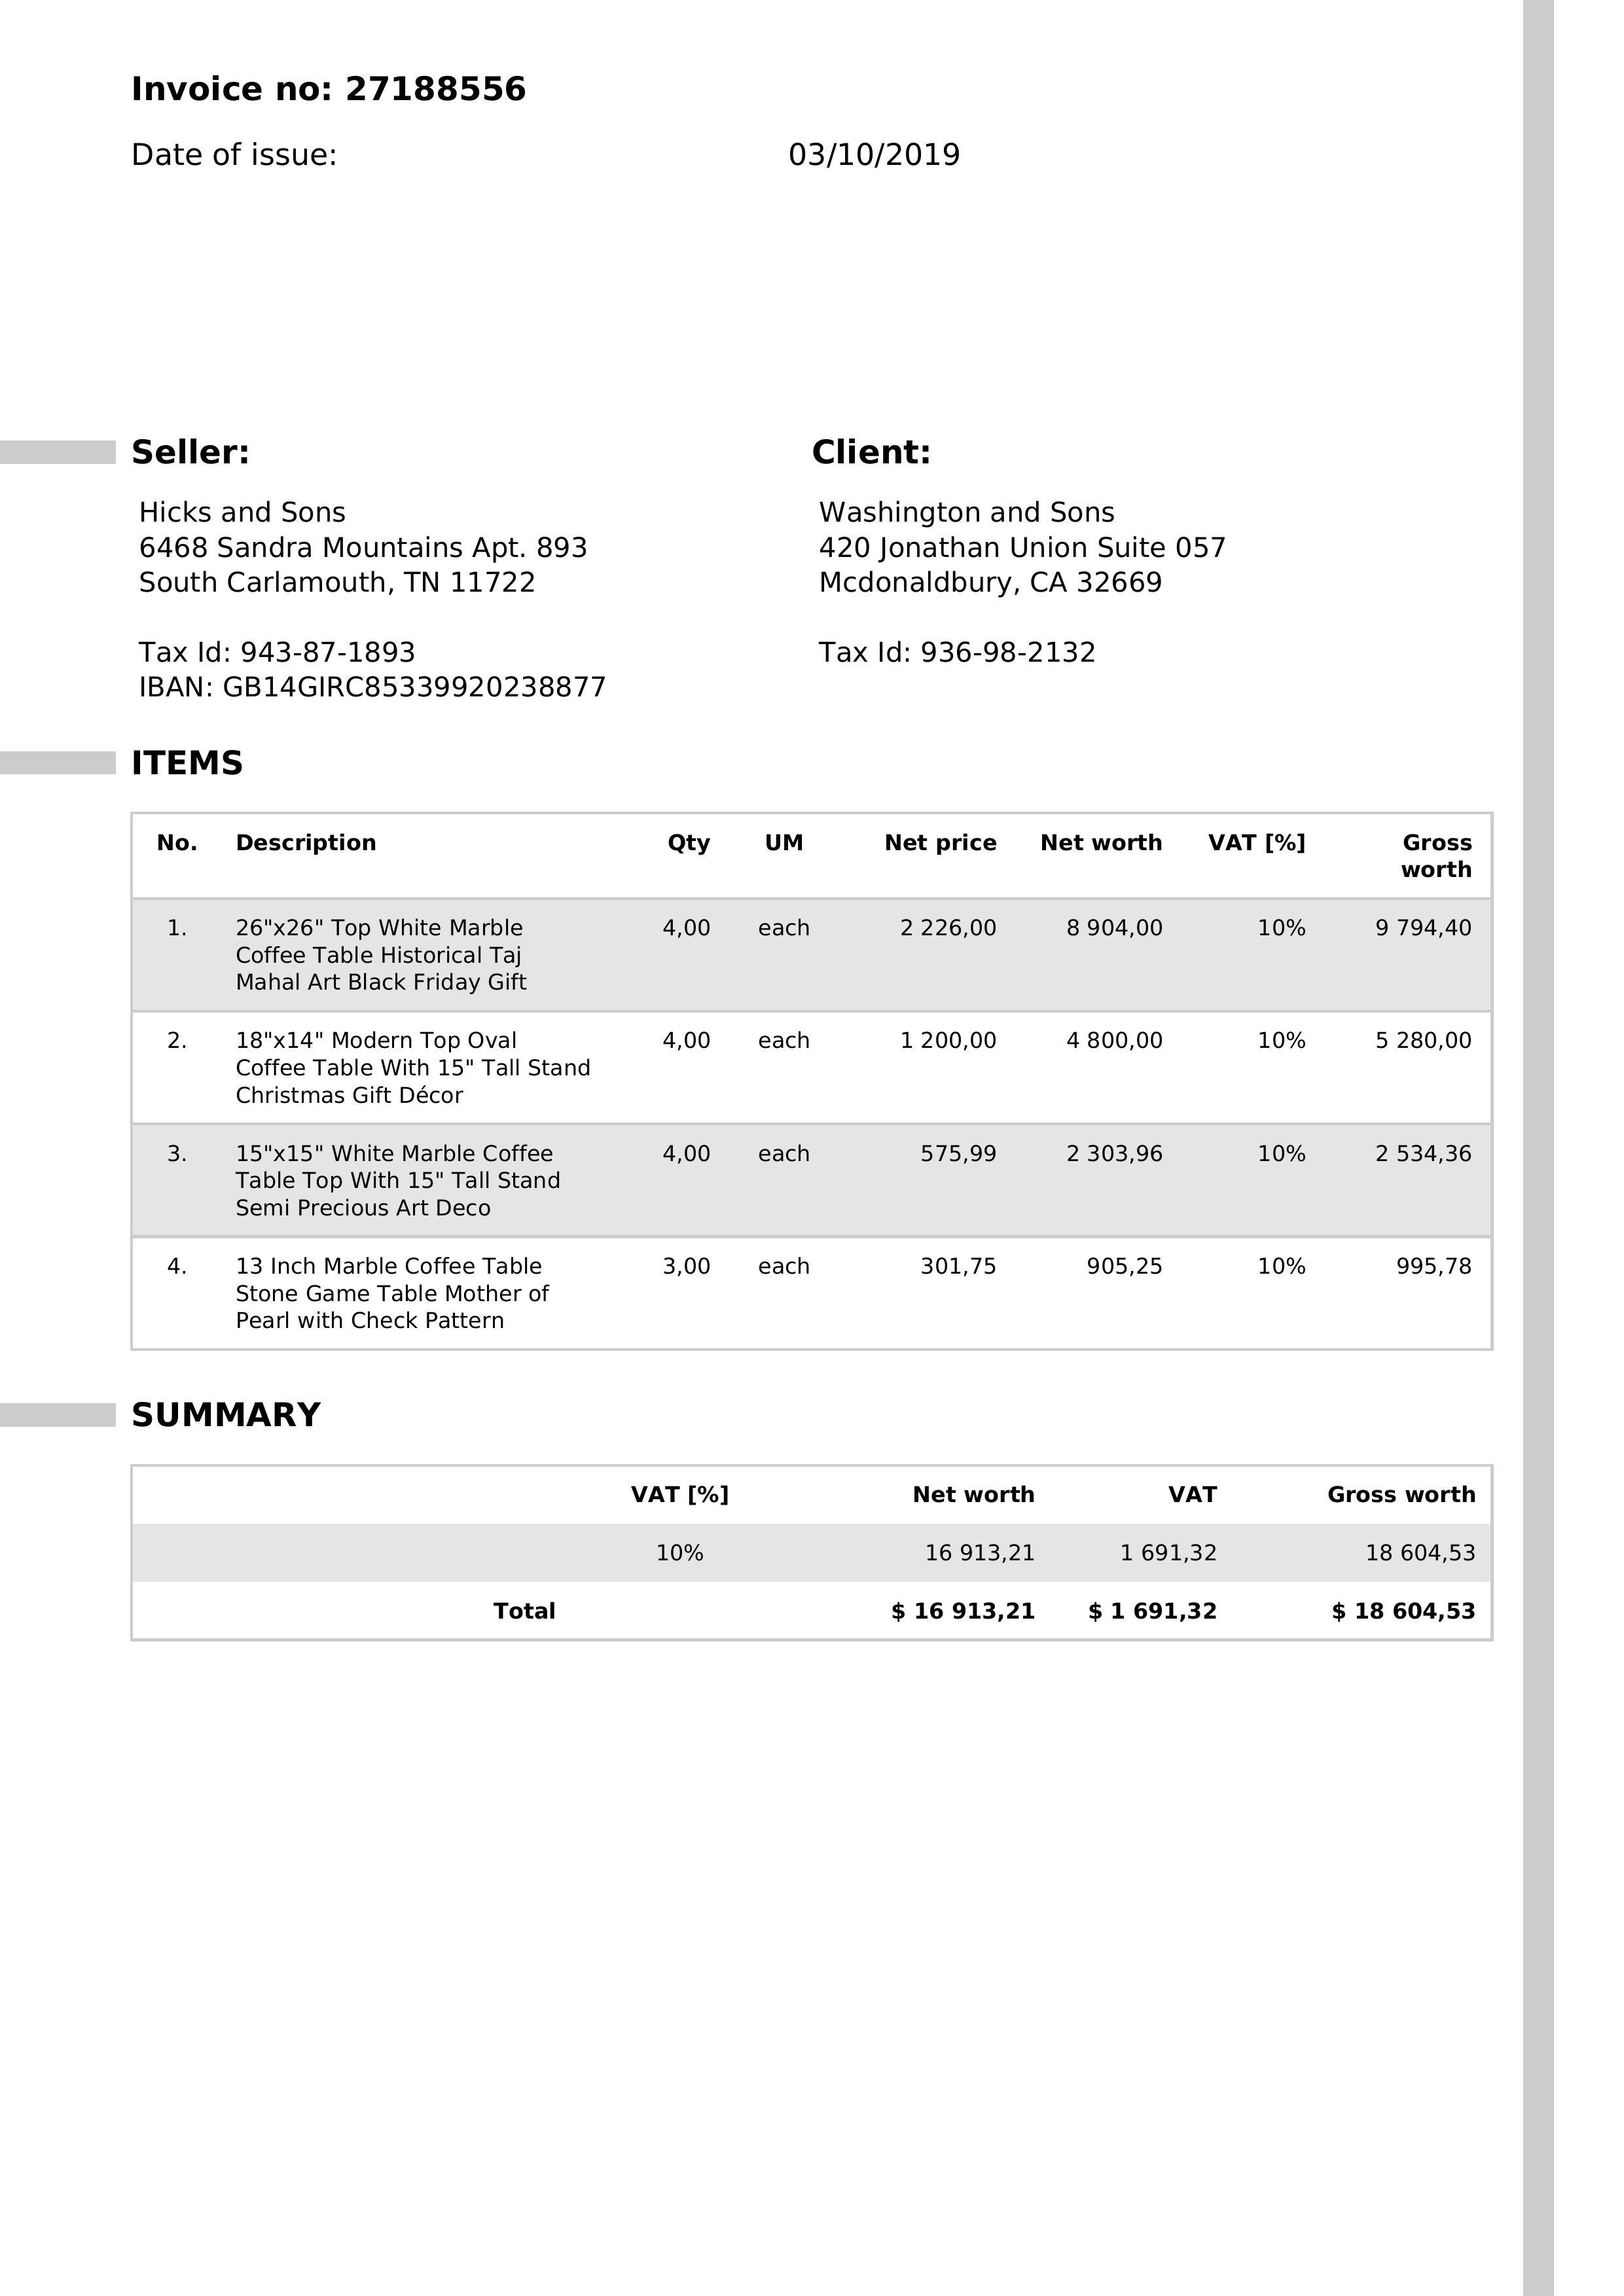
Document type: Invoice